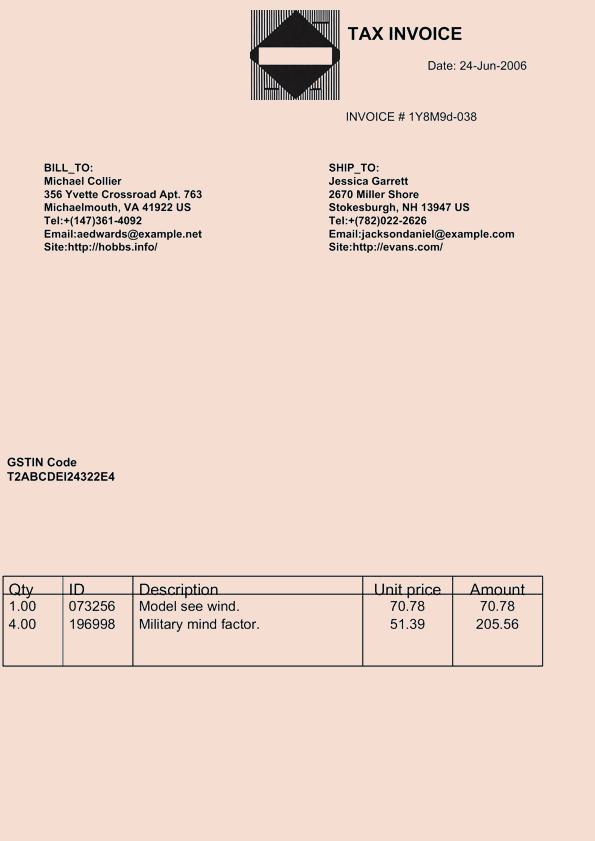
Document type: Invoice